Question: Which state is mentioned in the document?
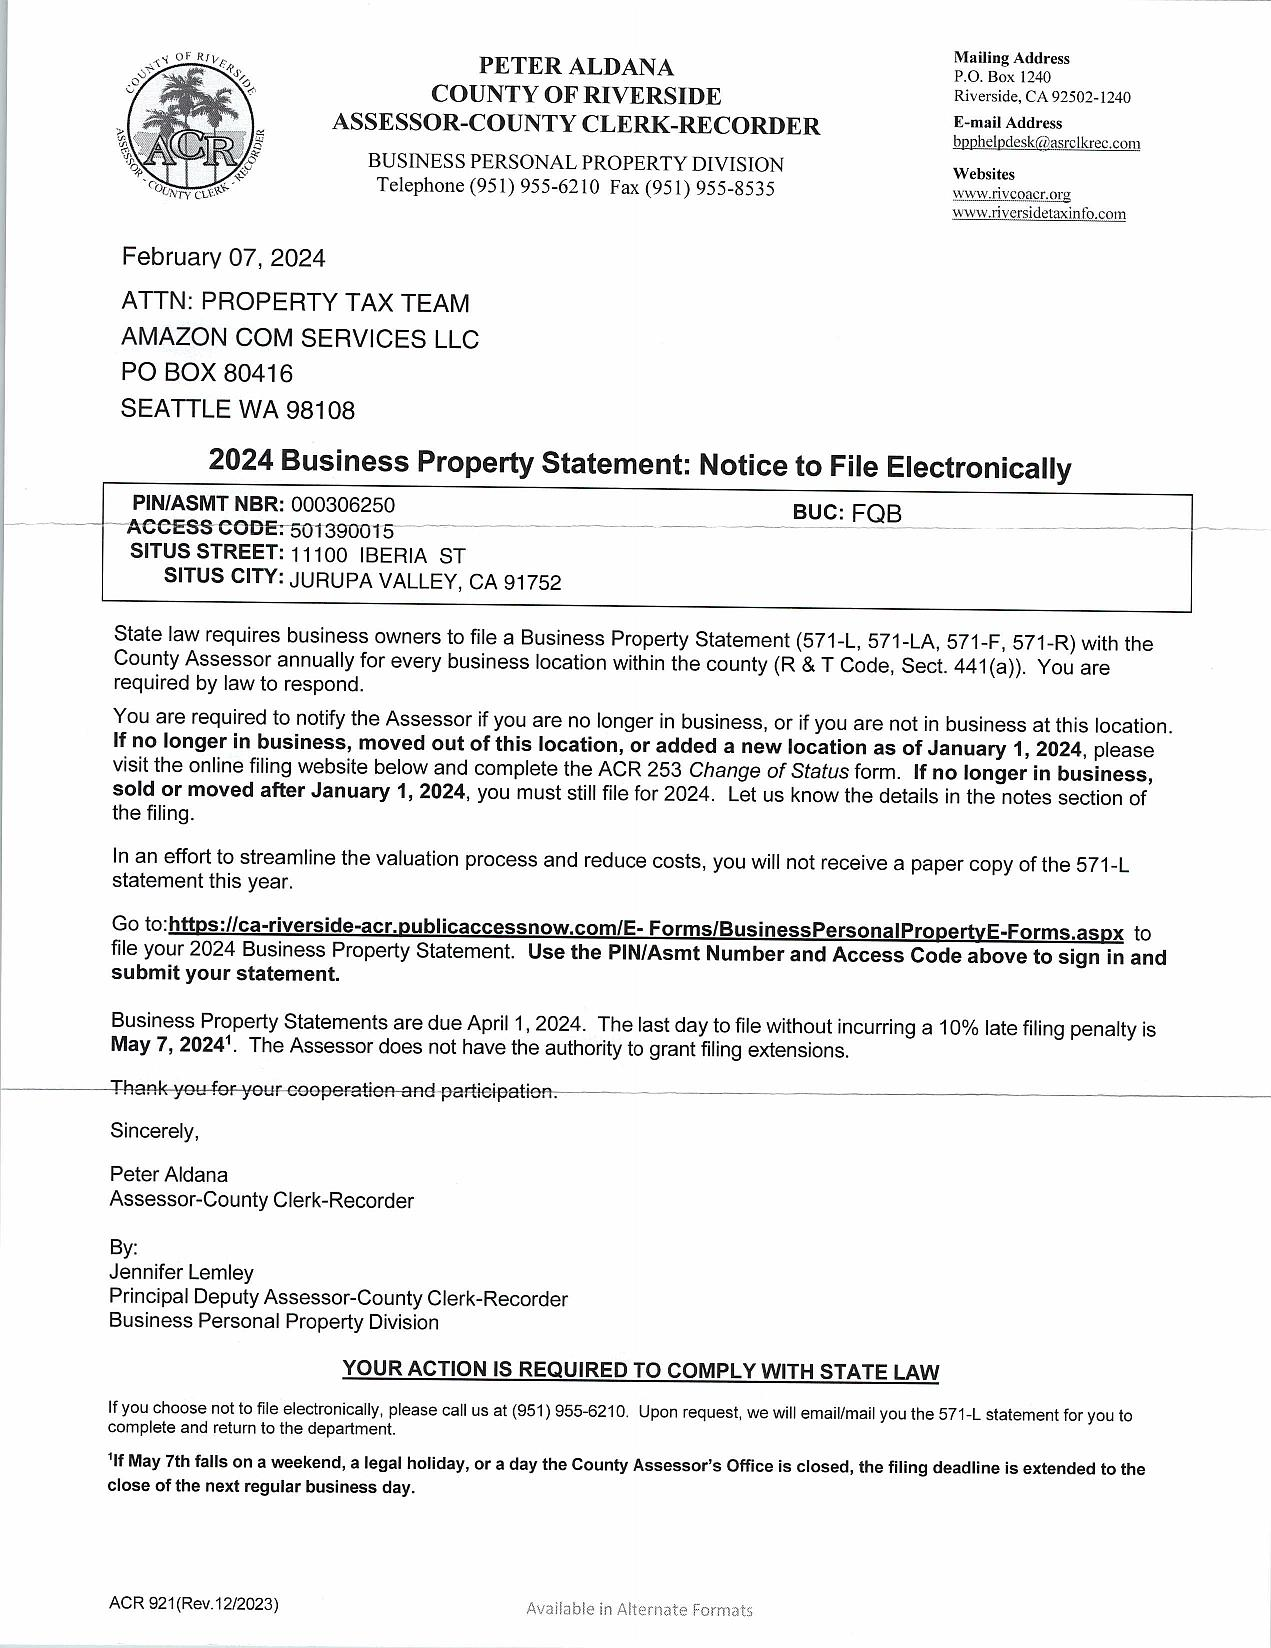
Answer: "CA"